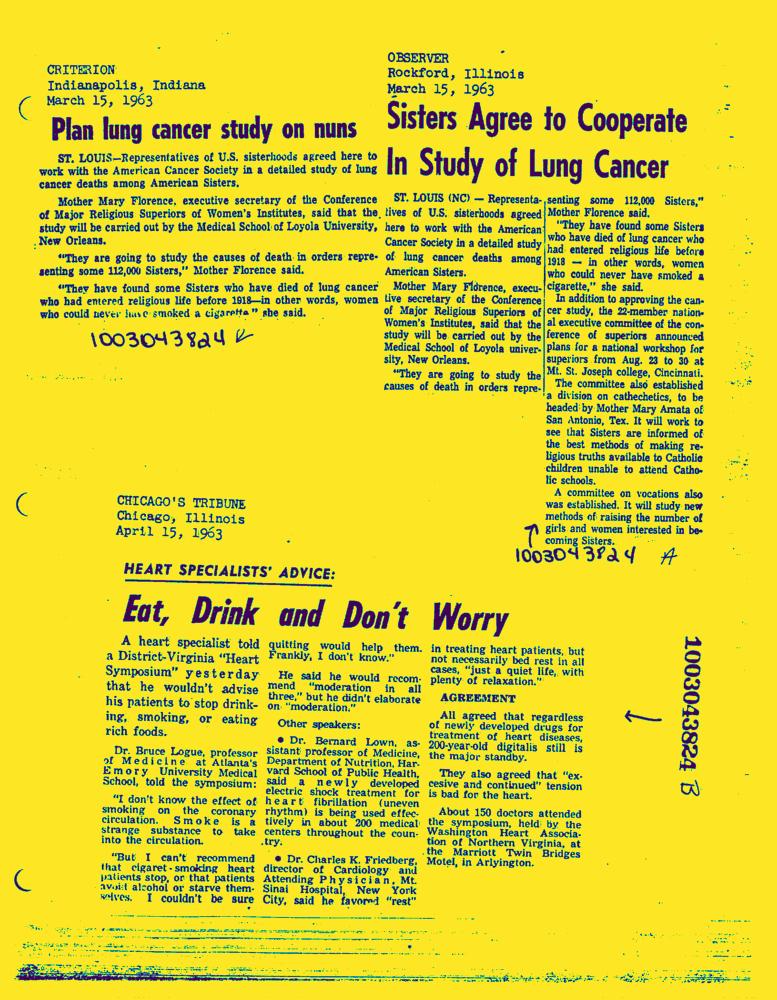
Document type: News-Article